Question: What do the imaging results show?
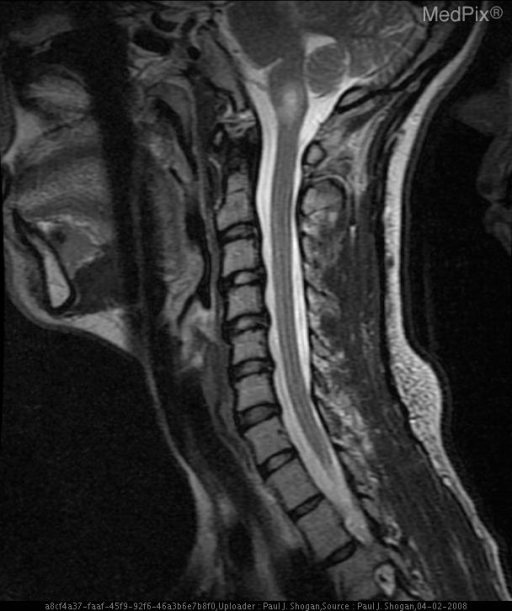
Answer: The imaging shows Occlusion of the right vertebral artery at the C1-2 level with subacute infarction of the right lateral medulla oblongata, and chronic infarction of the left flocculonodular lobe, as a result of traumatic chiropractic cervical manipulation. T2 weighted sagittal image demonstrates increased signal within the medulla oblongata.  Additionally, increased signal is noted within the right vertebral artery - absent flow void..